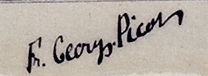
Signature of: françois georges picot